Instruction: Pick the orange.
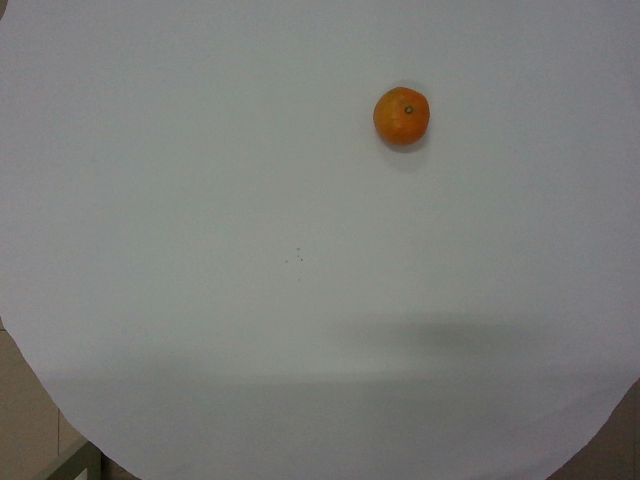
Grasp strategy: vertical